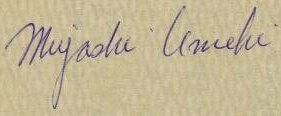
Signature of: miyoshi umeki